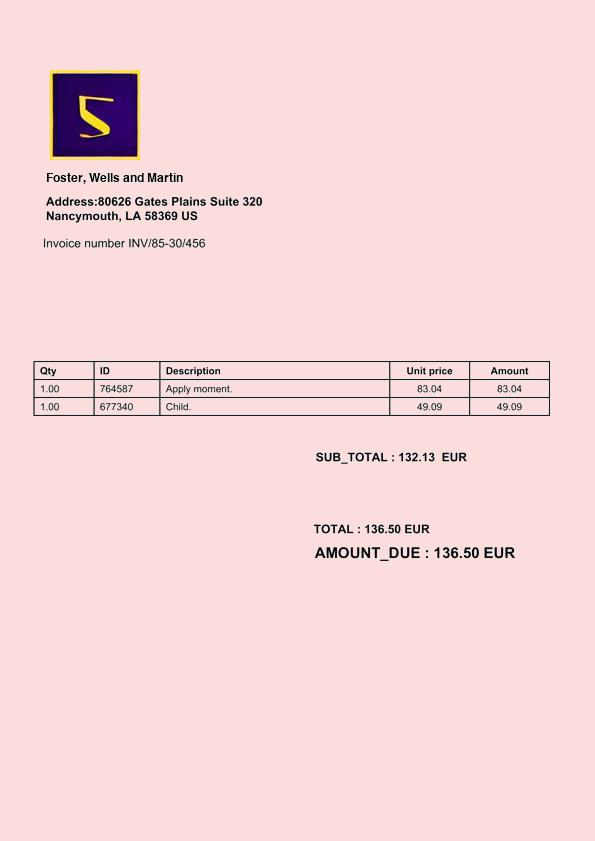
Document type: Invoice